Question: What are the imaging findings?
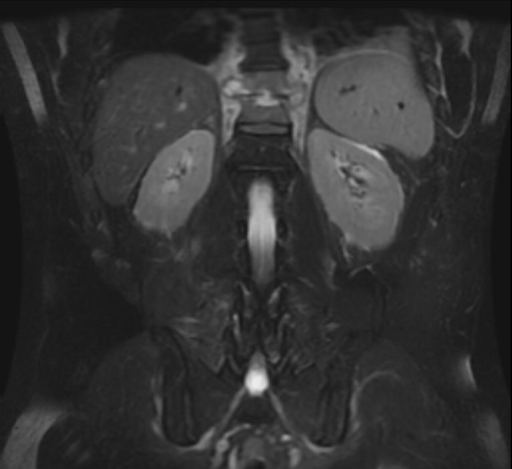
Answer: The imaging shows Initial plain radiograph showed narrowed disk space between T10-T11 and left paraspinal mass

-MRI showed paraspinal mass in the anterior paraspinal soft
tissues at T10-T11. T10-and T11 and intervertebral disc space show low signal intensity on T1 that becomes high signal intensity on T2 and enhanced after contrast consistent with vertebral osteomyelitis and discitis with paraspinal mass. Enhancement noted on the postgadolinium images centrally within the T10-T11 disc.